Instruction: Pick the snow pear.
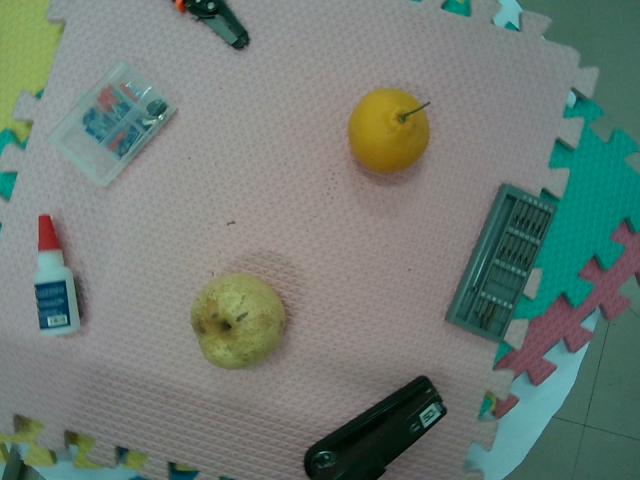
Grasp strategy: vertical